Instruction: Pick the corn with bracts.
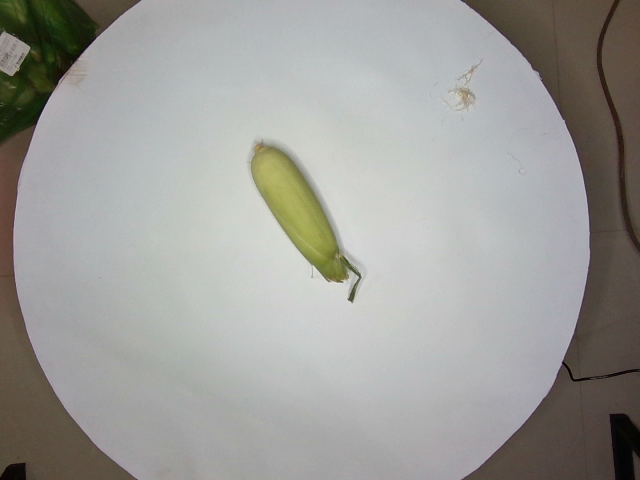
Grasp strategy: vertical